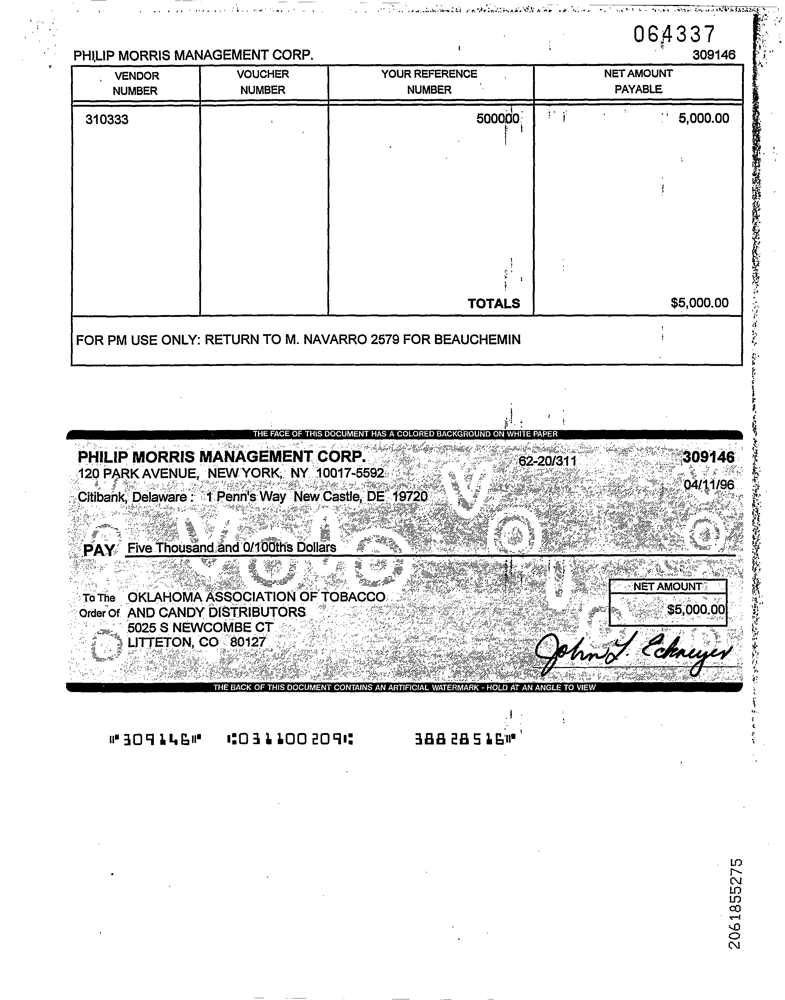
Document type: Invoice